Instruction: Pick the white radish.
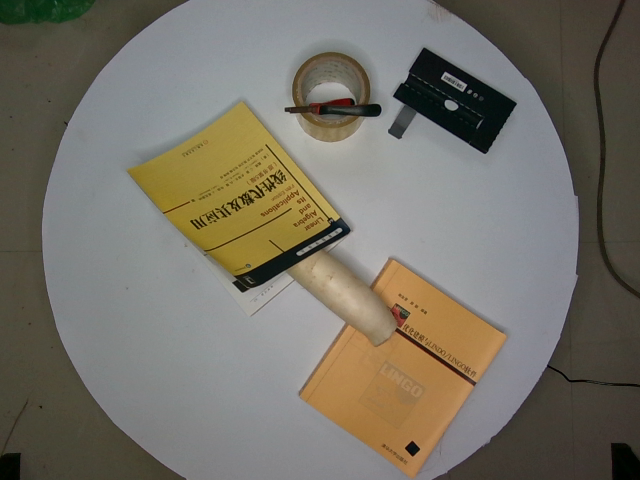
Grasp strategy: vertical